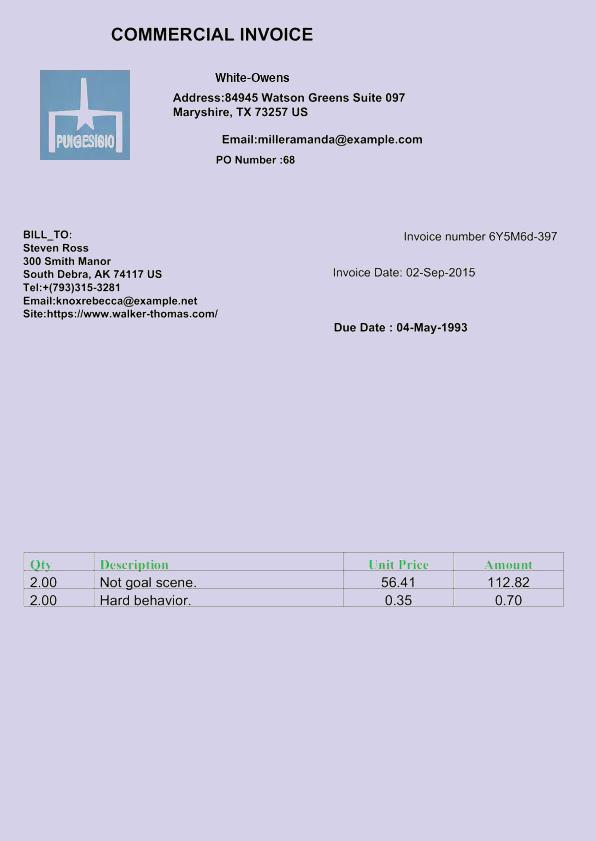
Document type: Invoice